Question: In what way does the history help explain the case?
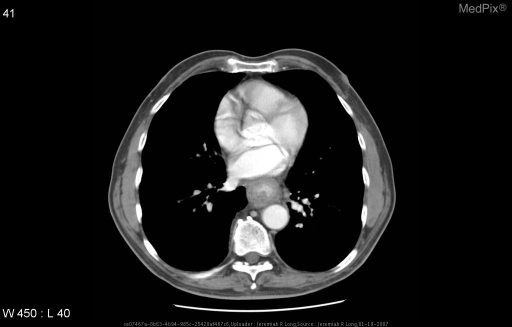
Answer: The patient's history of 79 year old male presents with dysphagia. is key in understanding the case.